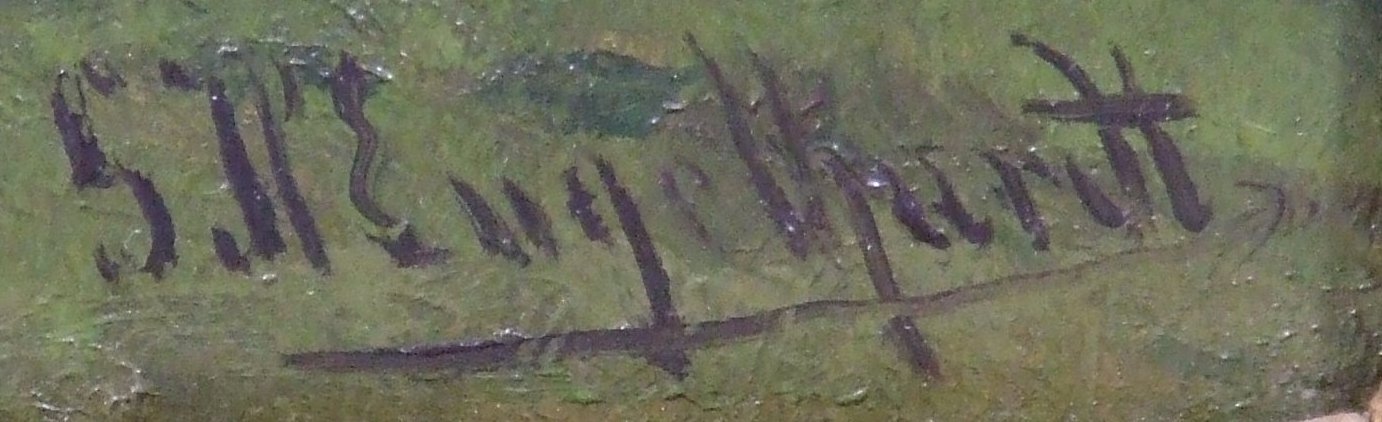
Signature of: georg hermann engelhardt